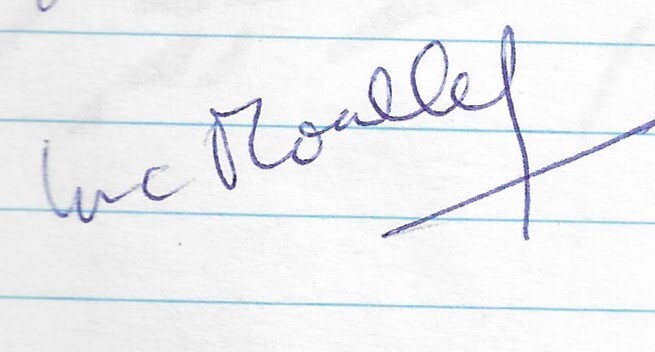
Signature of: luc moullet